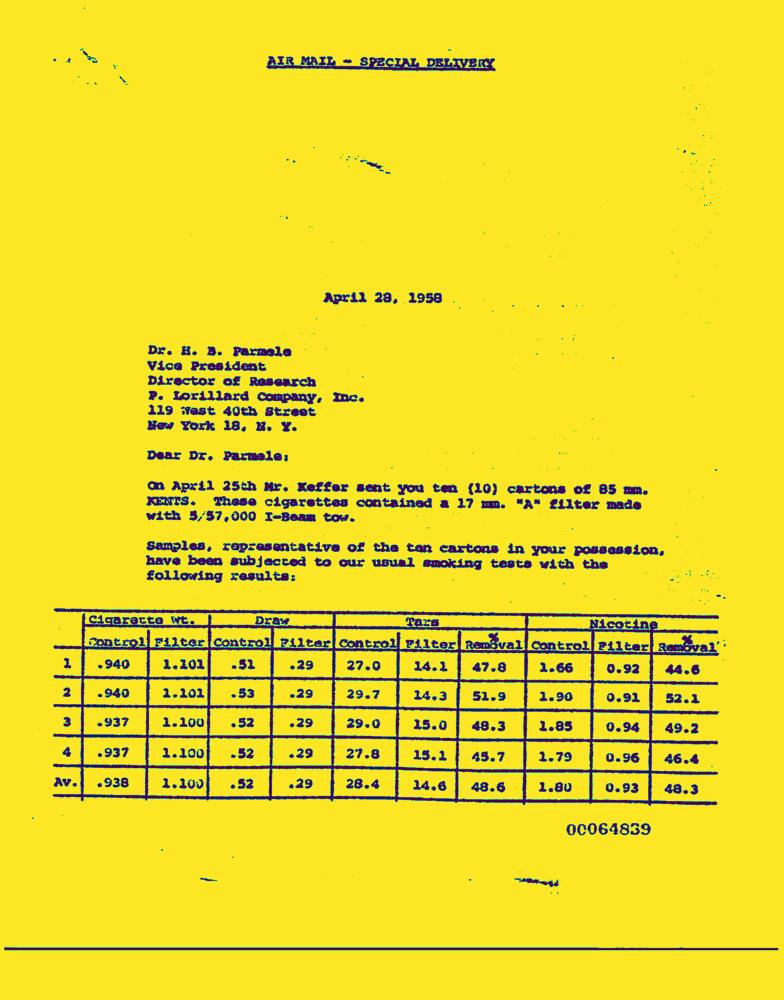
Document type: Letter-Doc